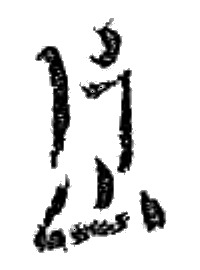
Signature of: tetsu katayama